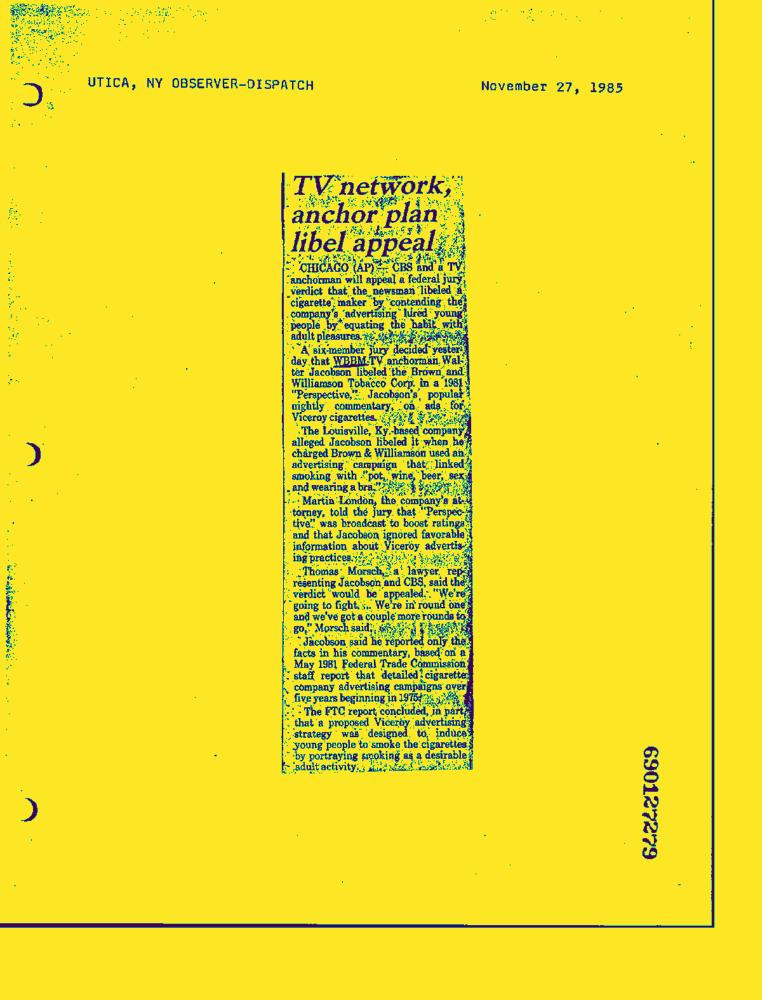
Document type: News-Article